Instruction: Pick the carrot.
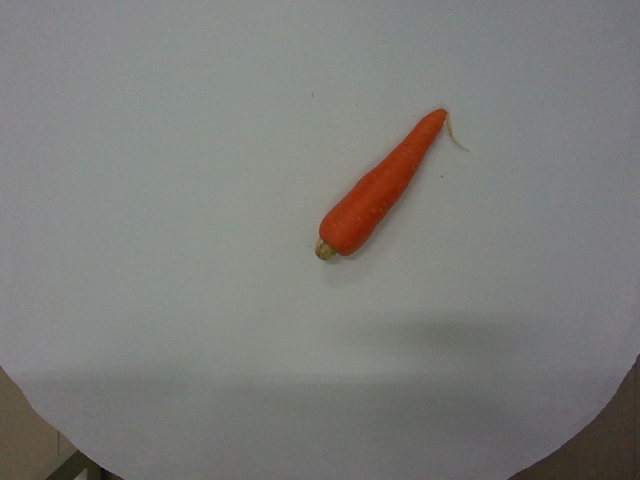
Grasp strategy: vertical